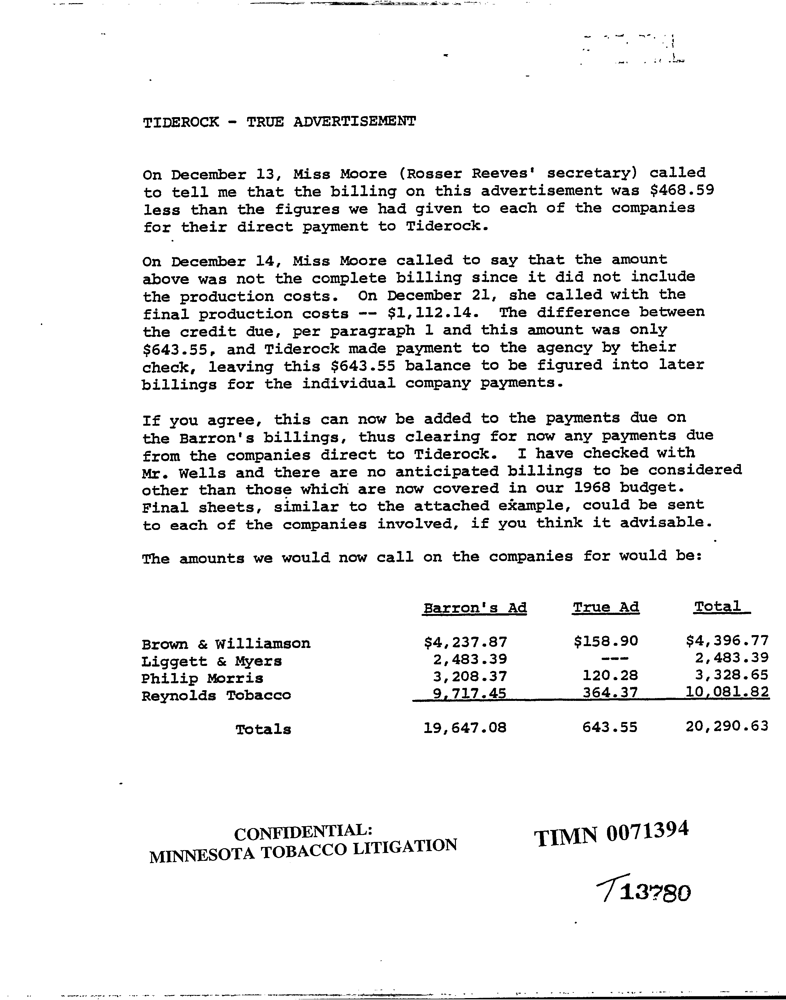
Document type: Invoice